Question: Which state is mentioned in the document?
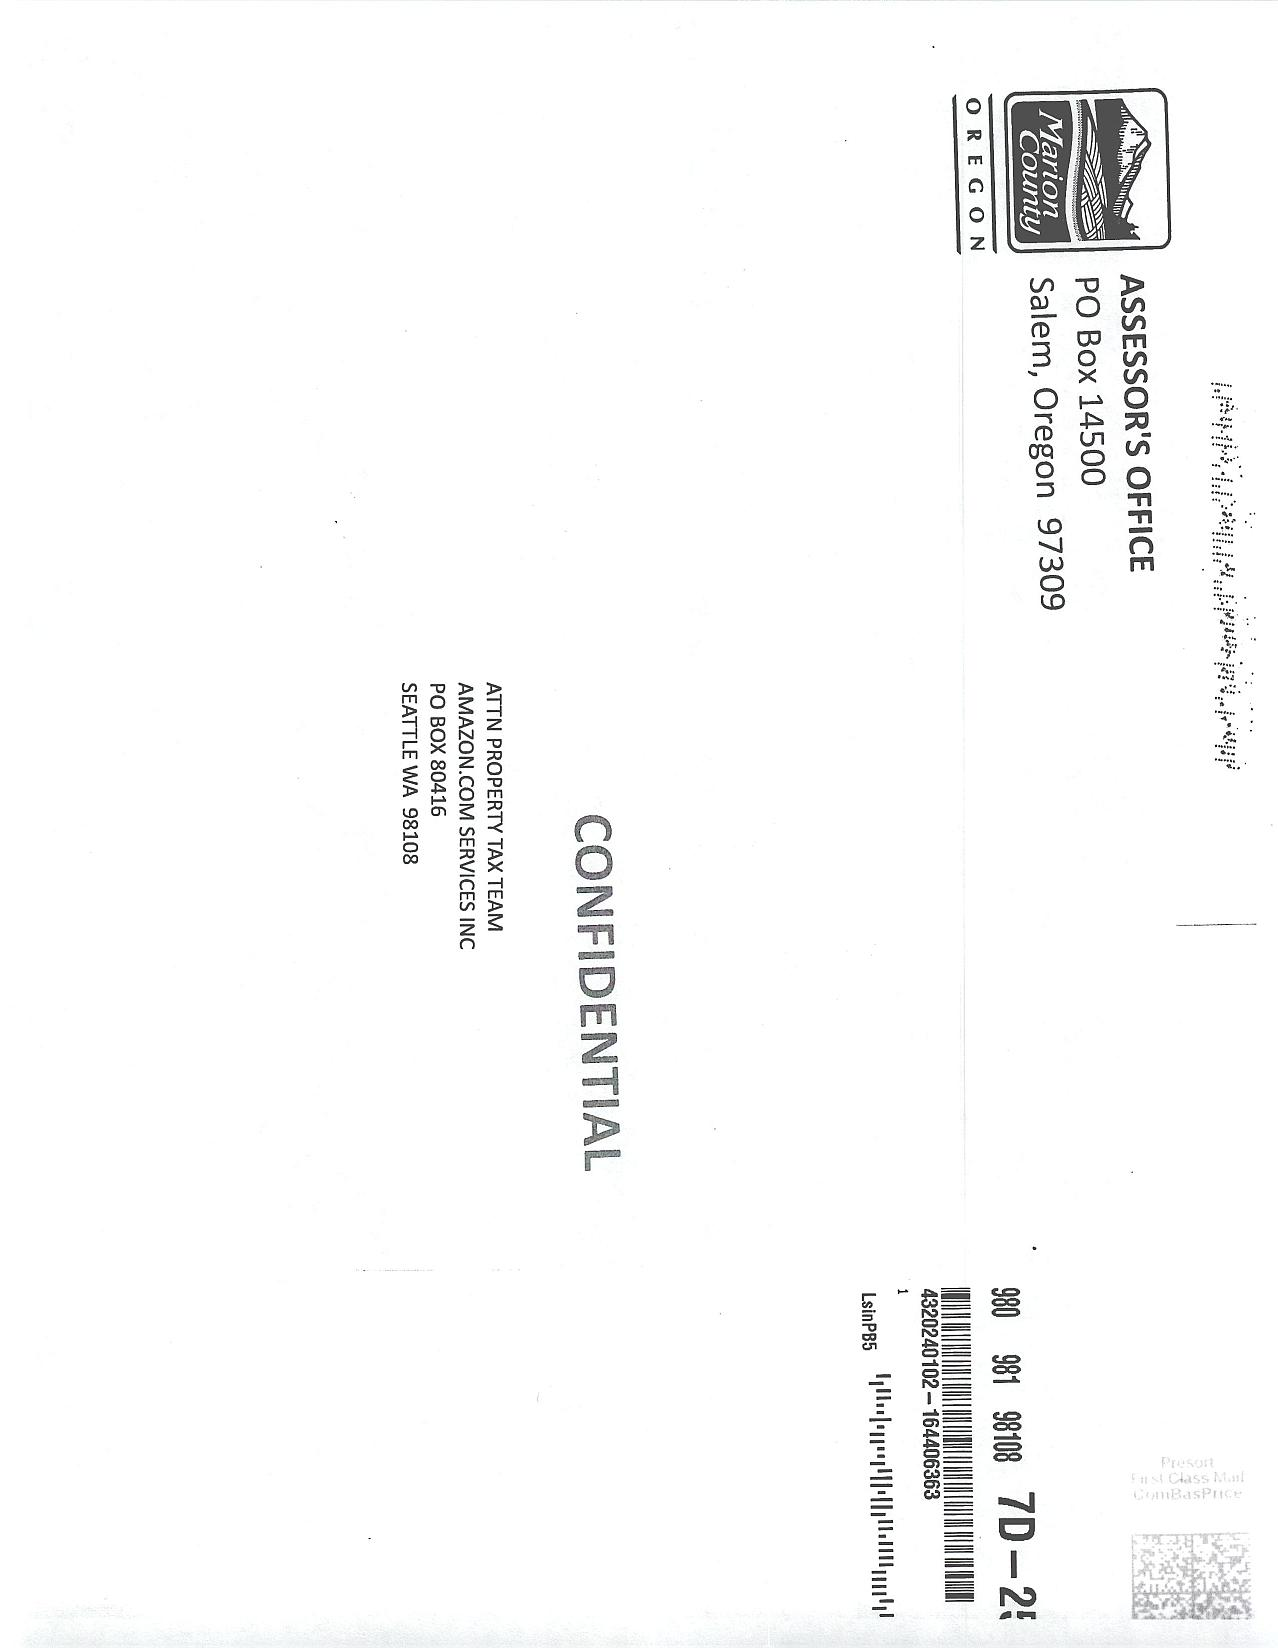
Answer: "Oregon"